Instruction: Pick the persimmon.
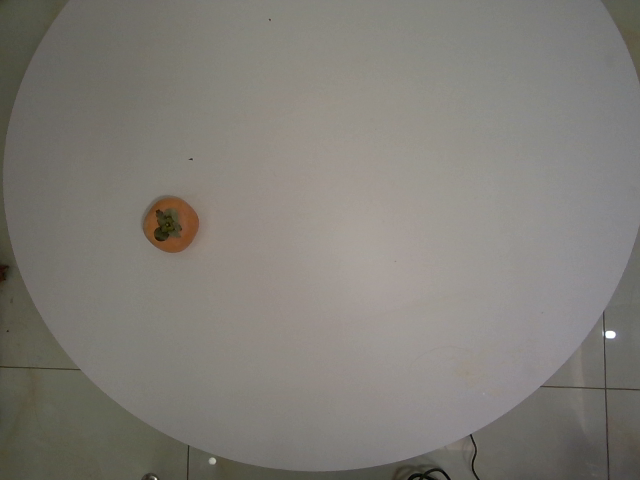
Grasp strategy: vertical